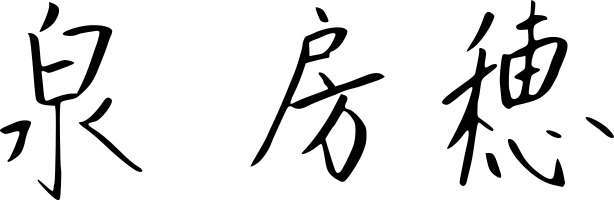
Signature of: fusaho izumi